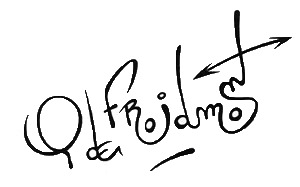
Signature of: patryck de froidmont